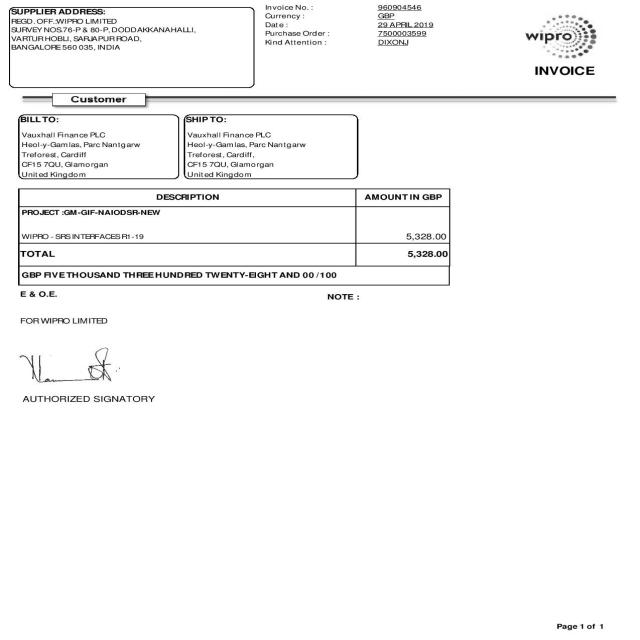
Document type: Invoice